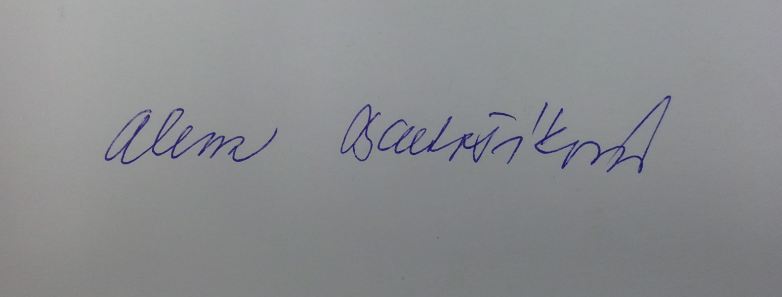
Signature of: alena bartošíková